Identify and extract the amount in words, amount in numbers, payee name, cheque date, and bank name from the image.
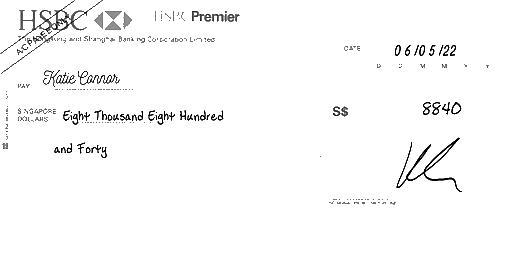
amt_in_words: Eight Thousand Eight Hundred and Forty
amt_in_figures: 8840
payee_name: Katie Connor
bank_name: HSBC
cheque_date: 06/05/22